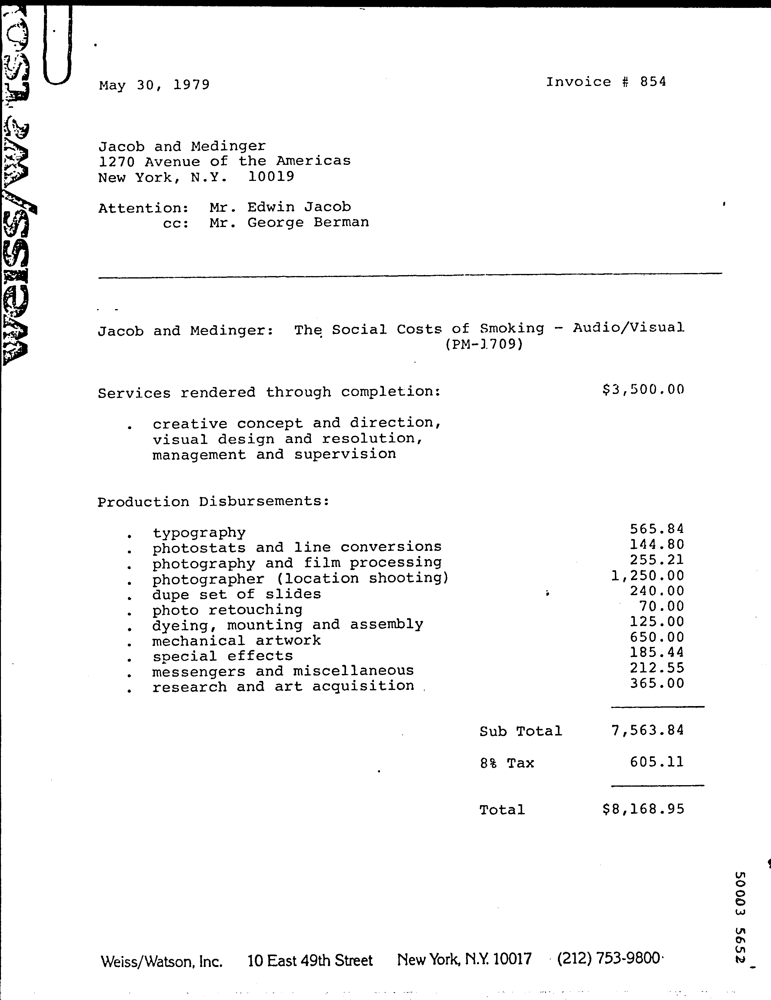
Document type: Invoice